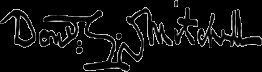
Signature of: donald grant mitchell